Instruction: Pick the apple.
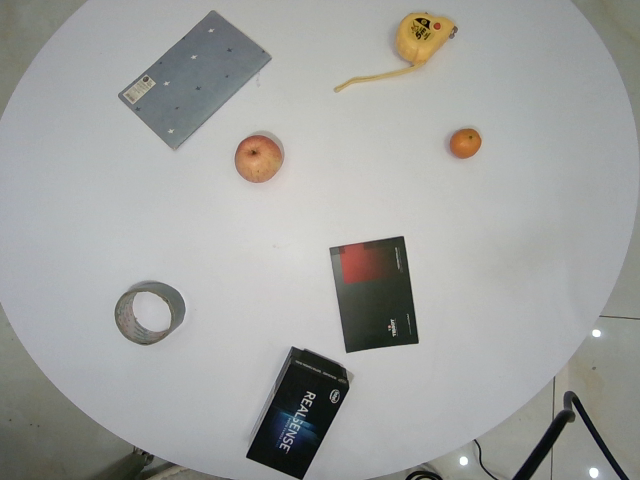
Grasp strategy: vertical